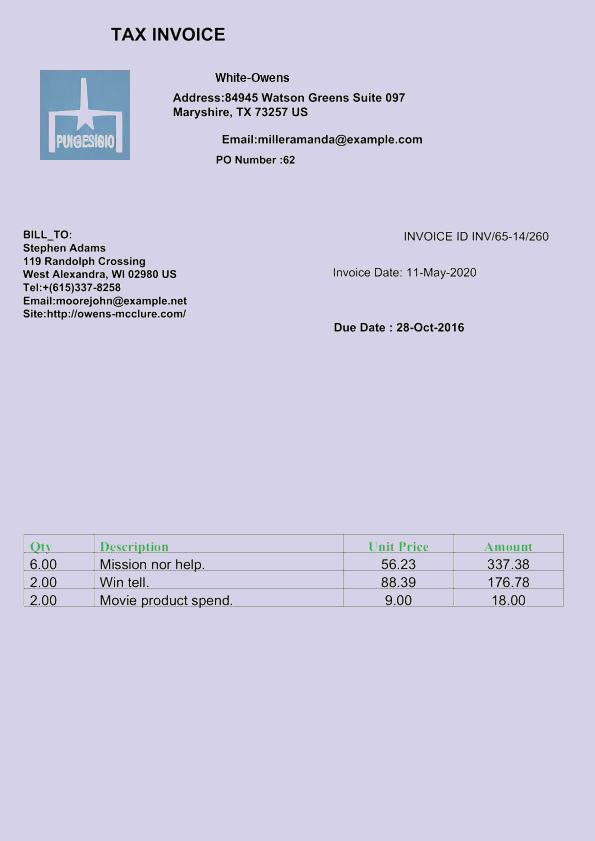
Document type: Invoice